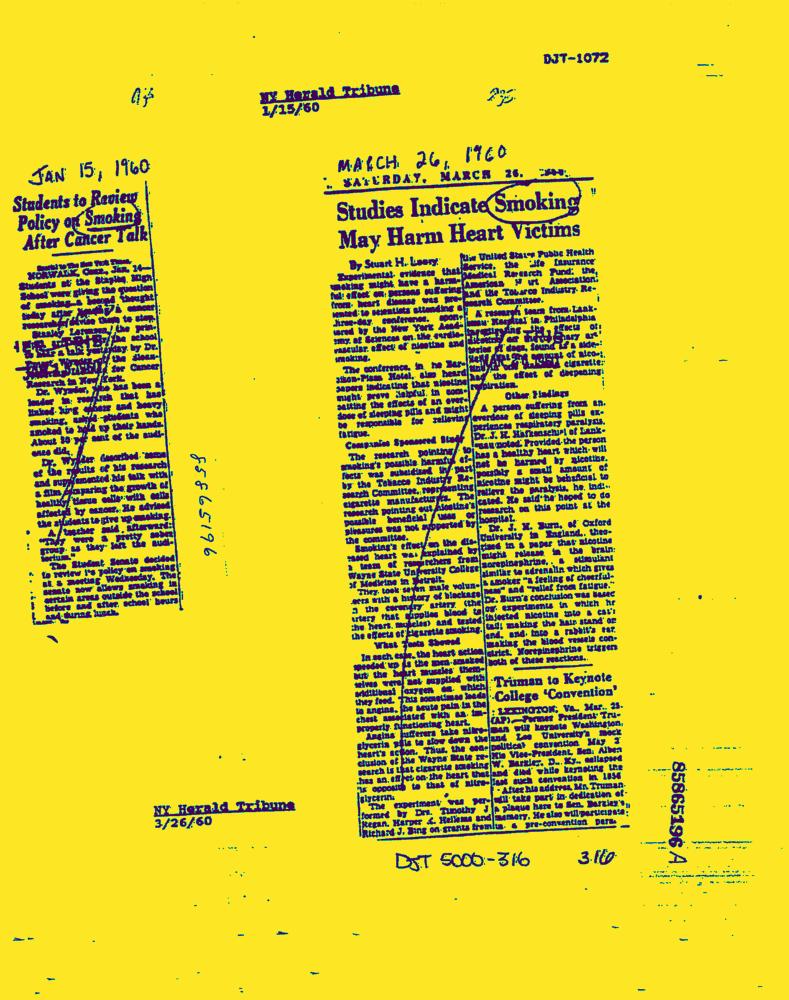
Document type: News-Article